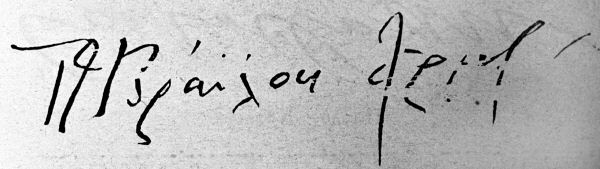
Signature of: petros brailas armenēs